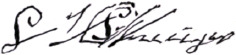
Signature of: paul kruger